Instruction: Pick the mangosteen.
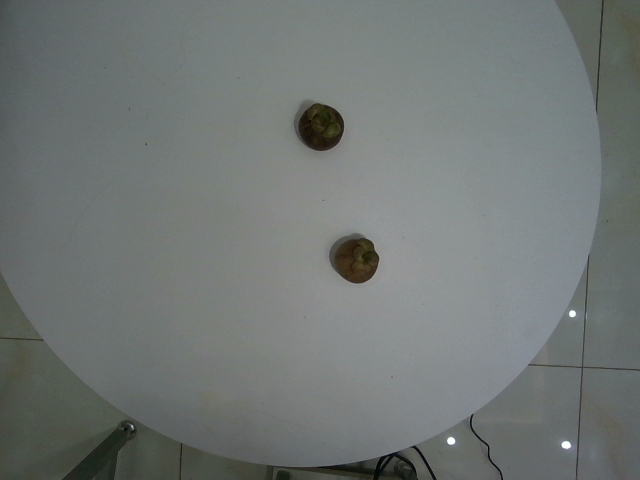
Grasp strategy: vertical